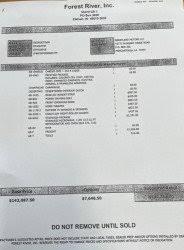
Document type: Invoice